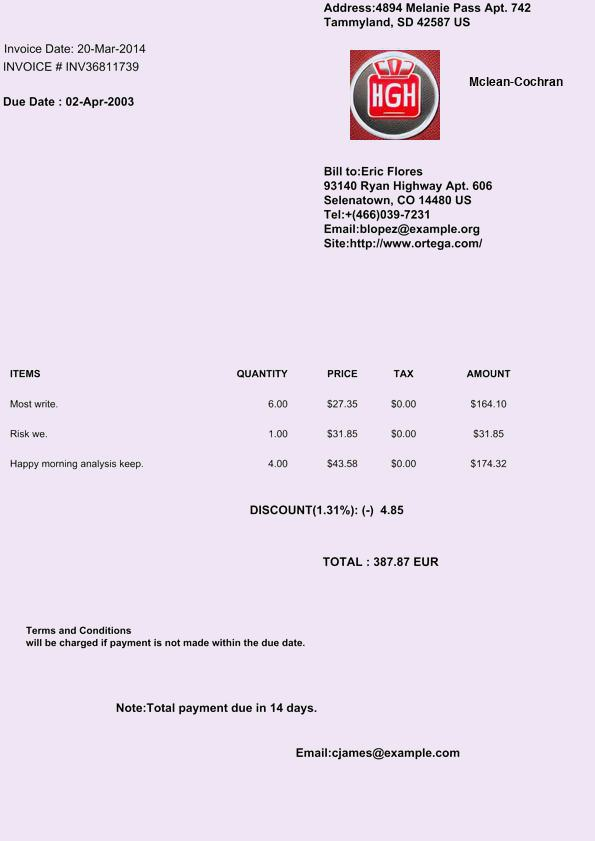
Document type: Invoice